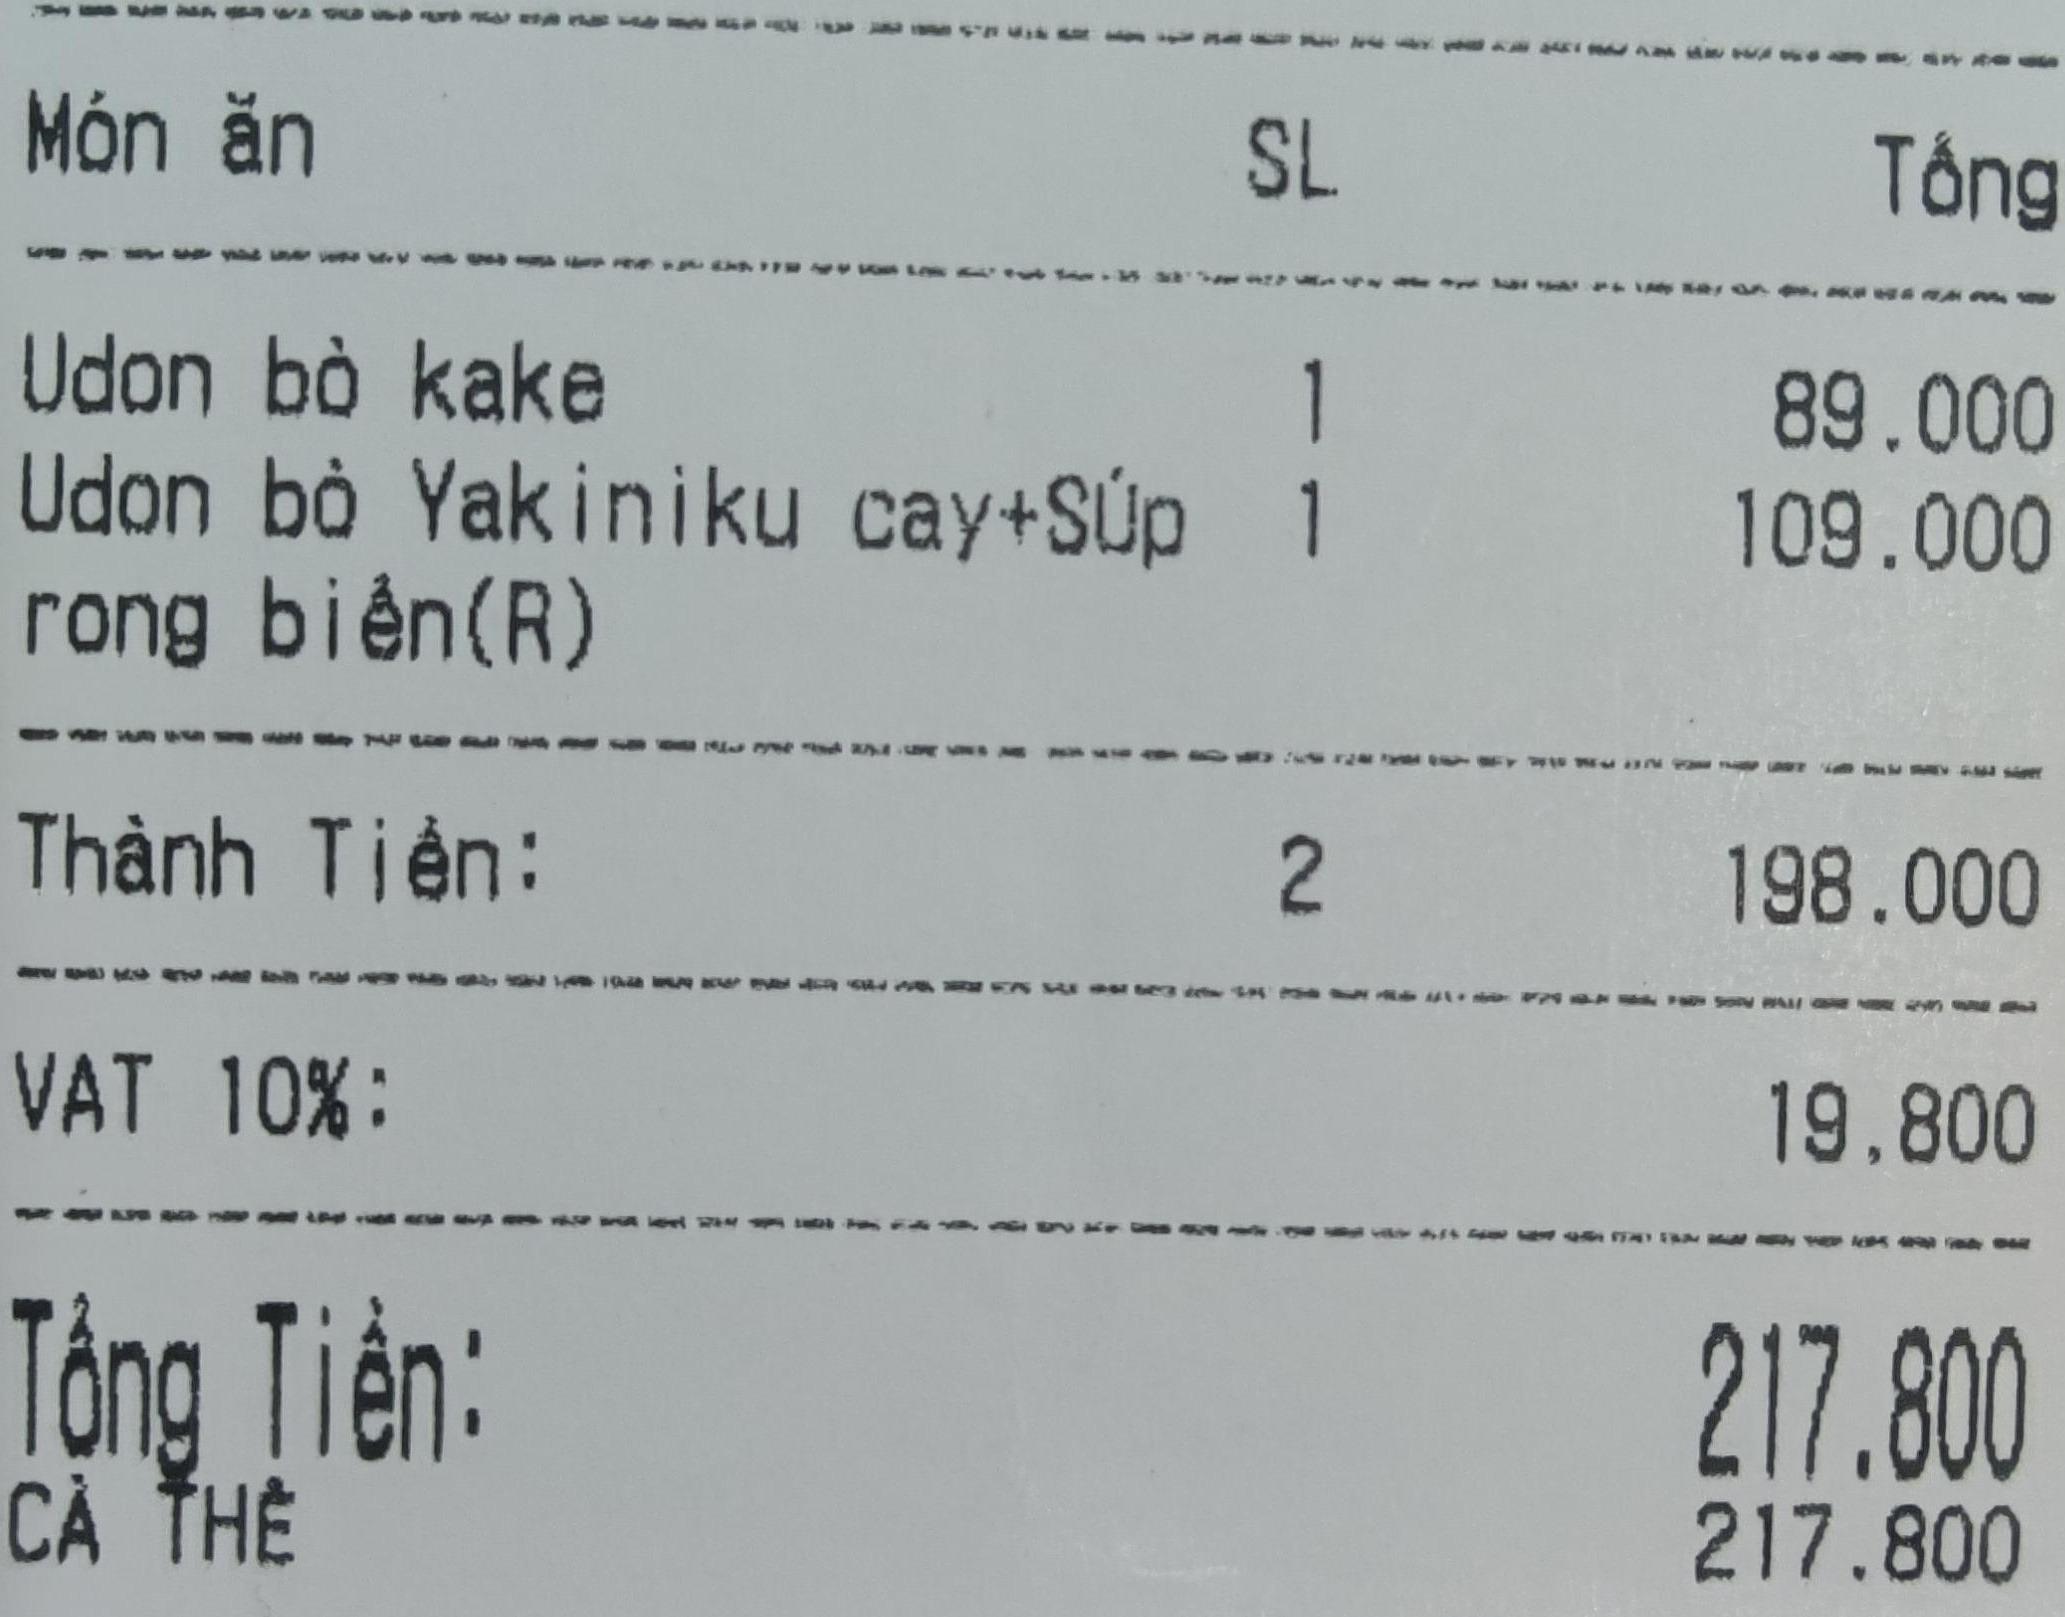
<table>
<tr>
<th>Món ăn</th>
<th>SL</th>
<th>Tổng</th>
</tr>
<tr>
<td>Udon bò kake</td>
<td>1</td>
<td>89.000</td>
</tr>
<tr>
<td>Udon bò Yakiniku cay+Súp rong biển(R)</td>
<td>1</td>
<td>109.000</td>
</tr>
</table>

Thành Tiền: 2 198.000
VAT 10%: 19.800
Tổng Tiền: 217.800
CẢ THẺ 217.800